Question: Can you provide the account number mentioned in the document?
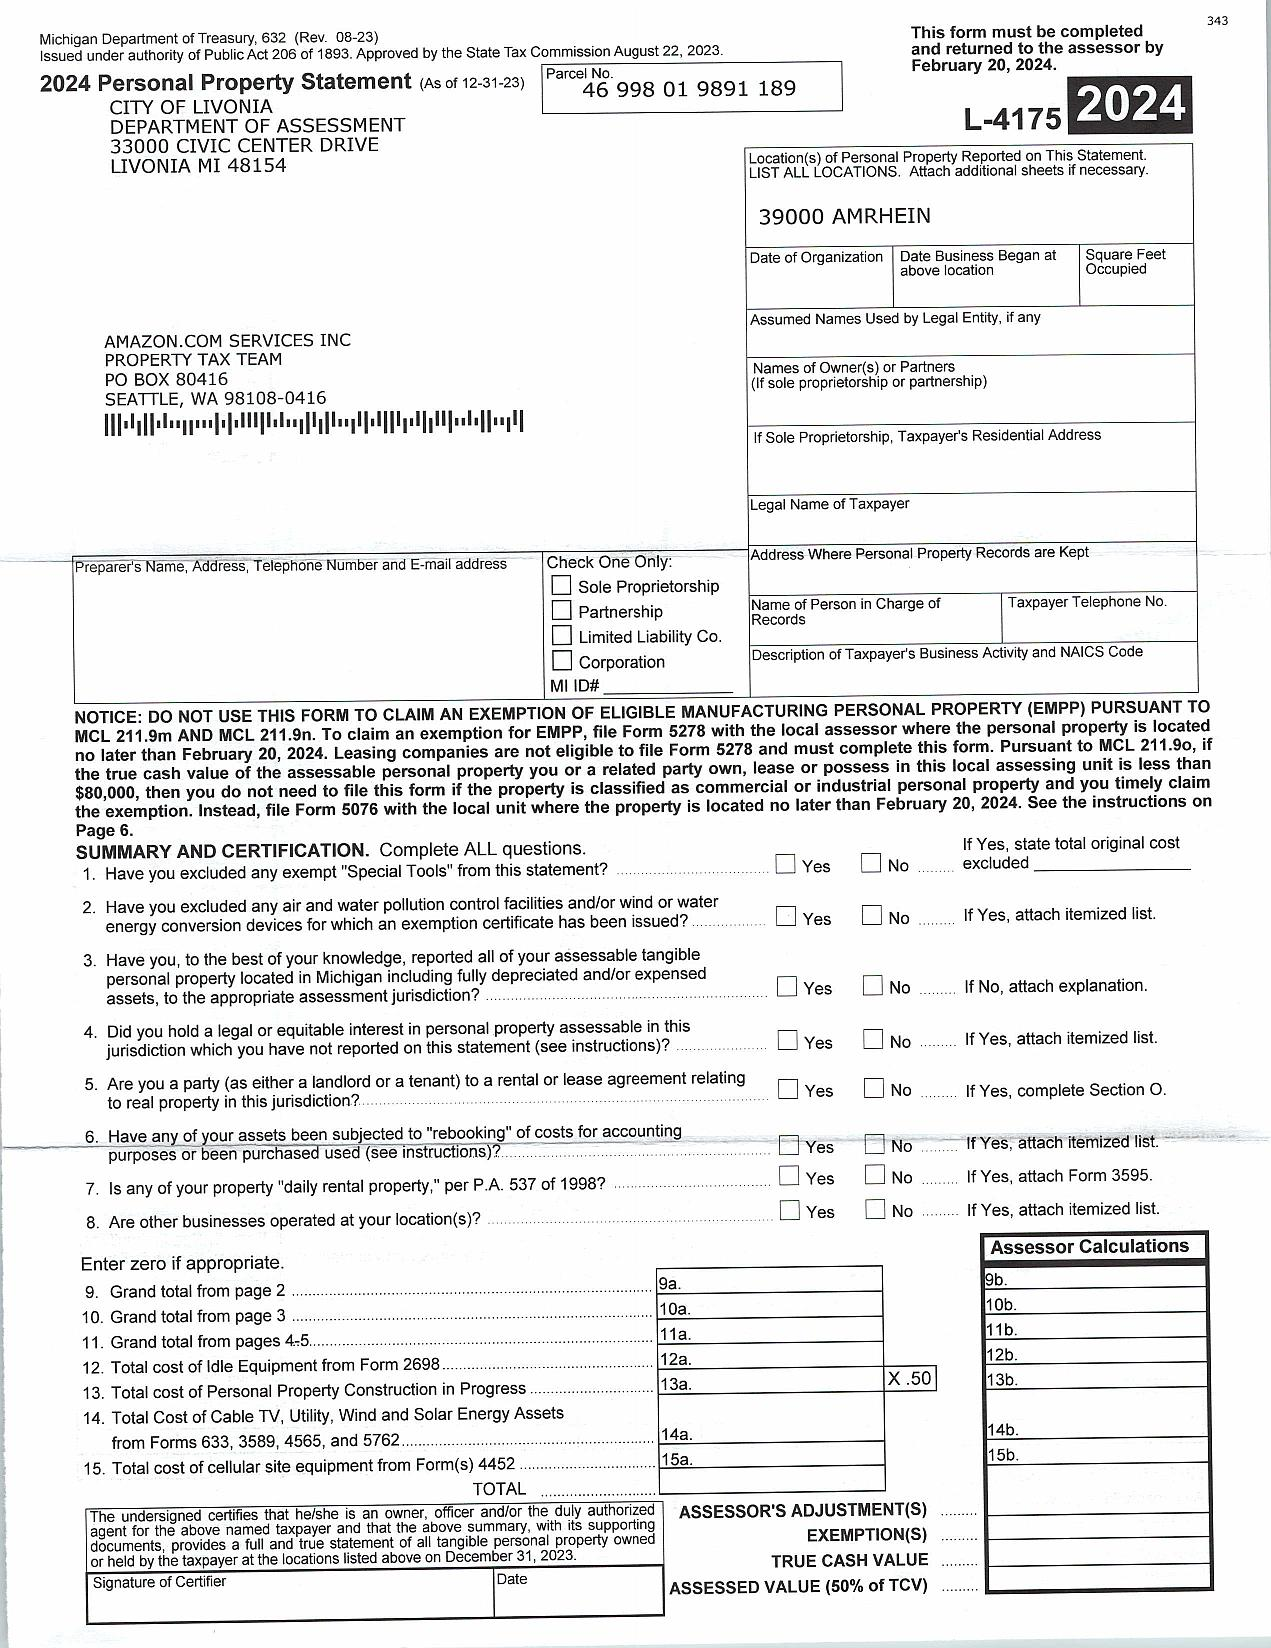
Answer: "46 998 01 9891 189"